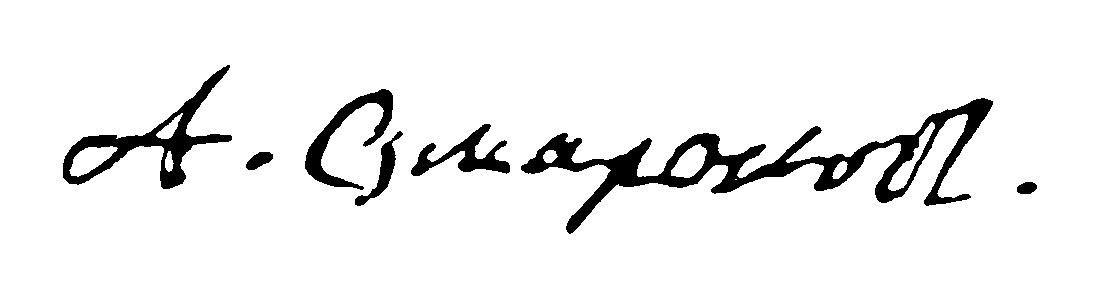
Signature of: alexander sumarokov